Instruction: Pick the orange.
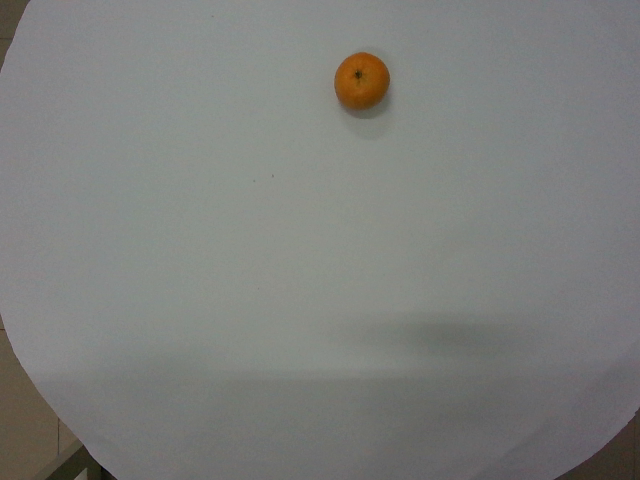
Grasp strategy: vertical